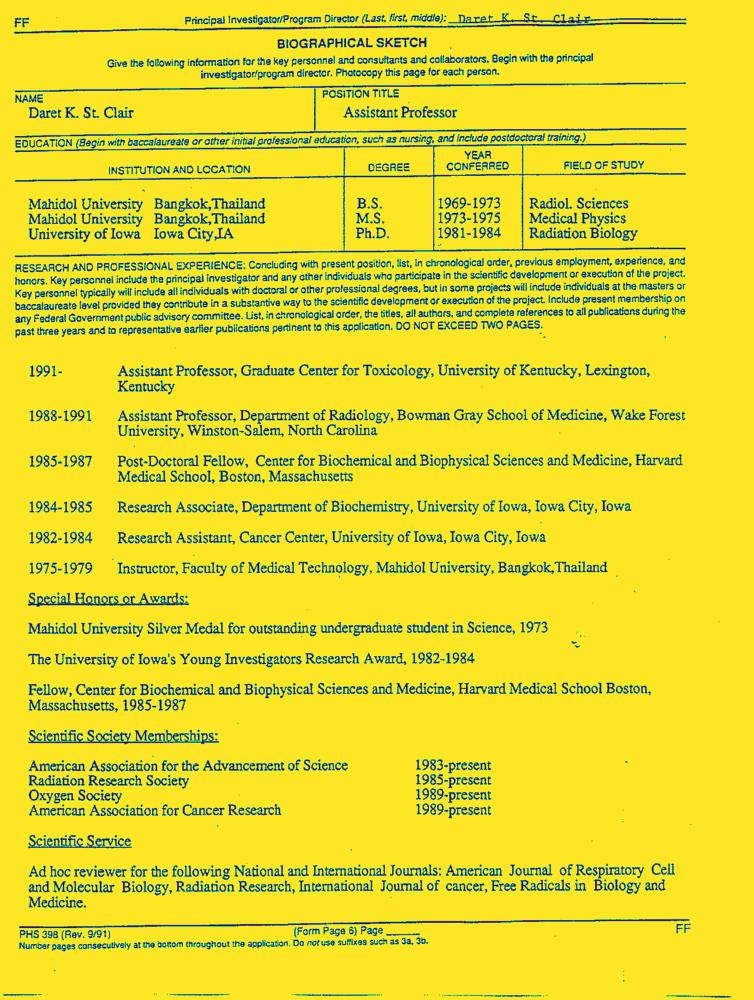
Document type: Resume-Doc